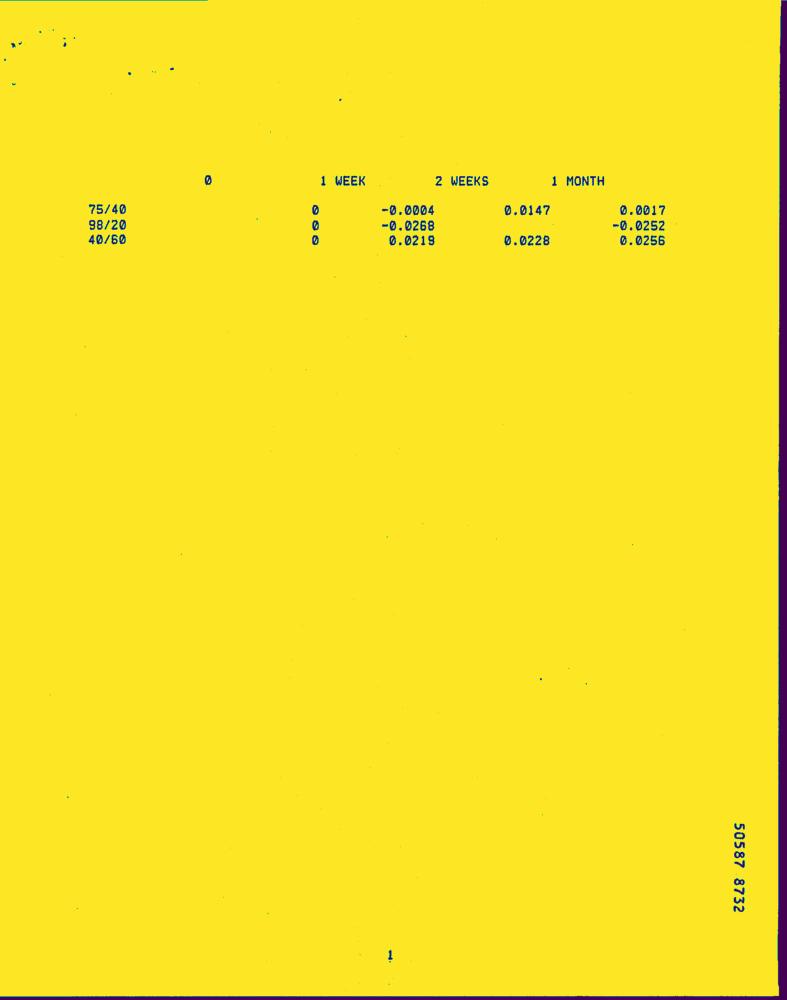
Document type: Hand-Written